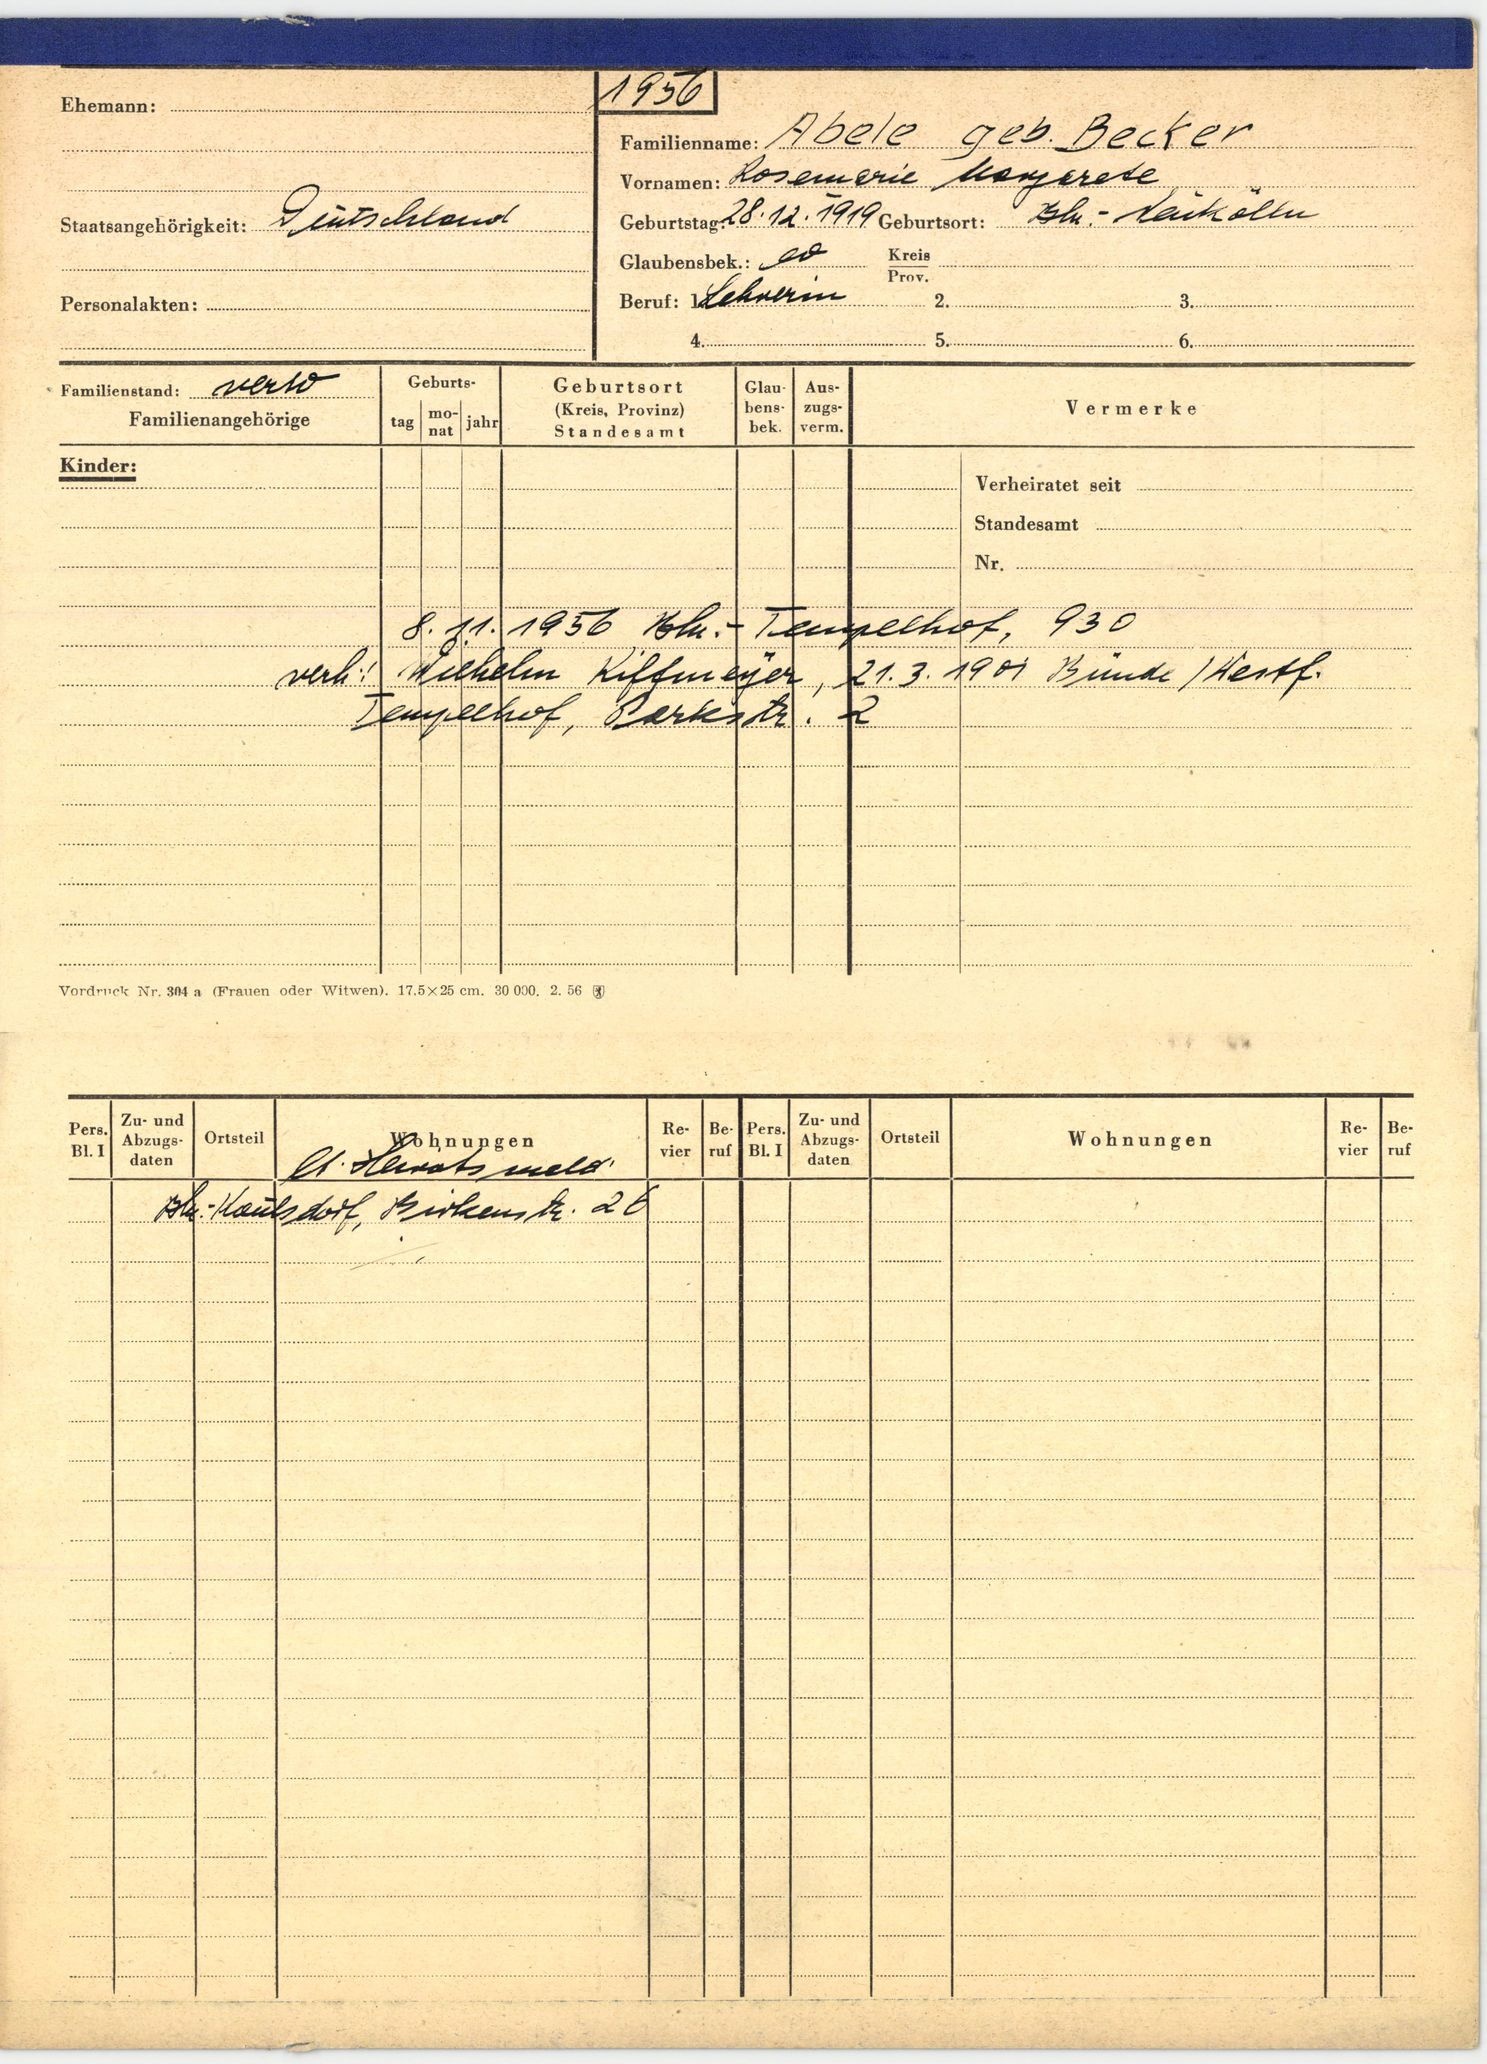
Abele geb. Becker